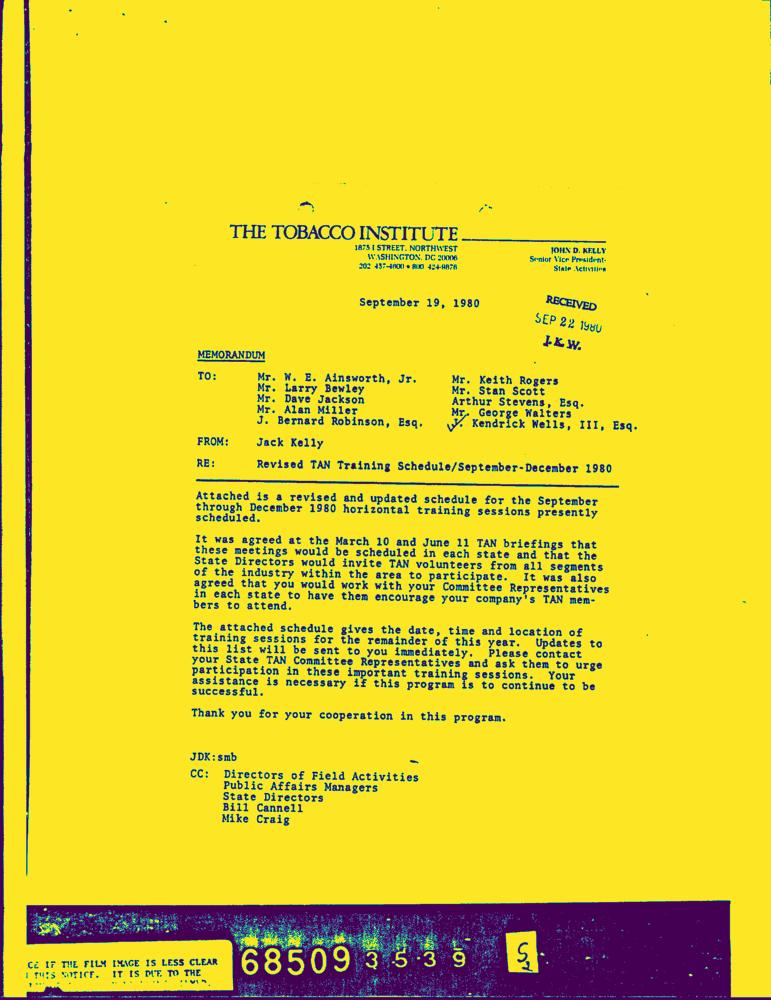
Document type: Letter-Doc